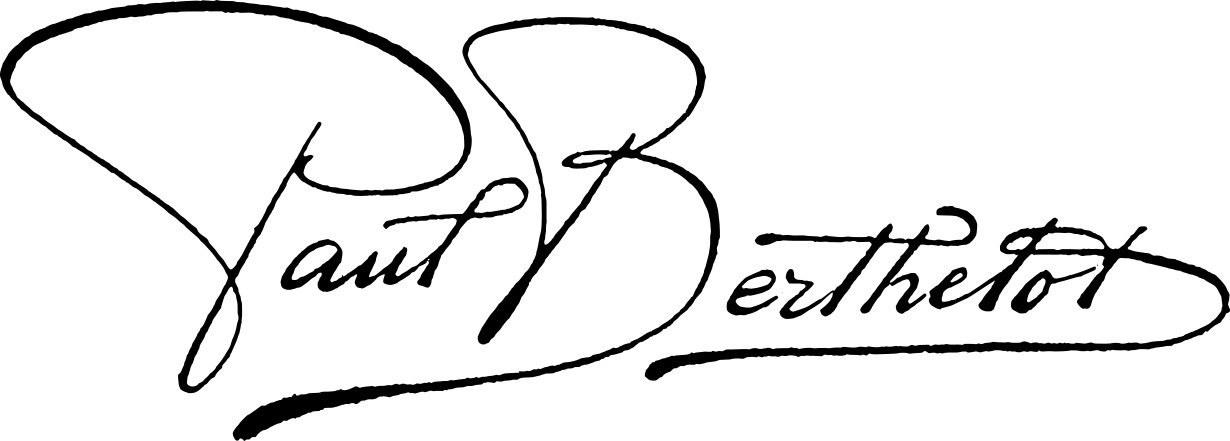
Signature of: paul berthelot